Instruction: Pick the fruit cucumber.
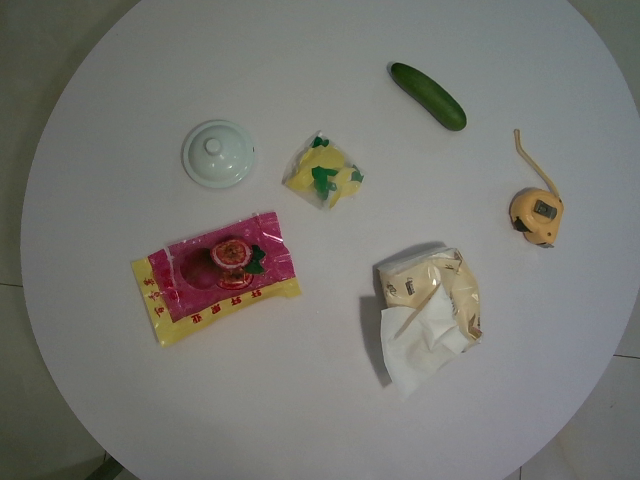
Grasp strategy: vertical